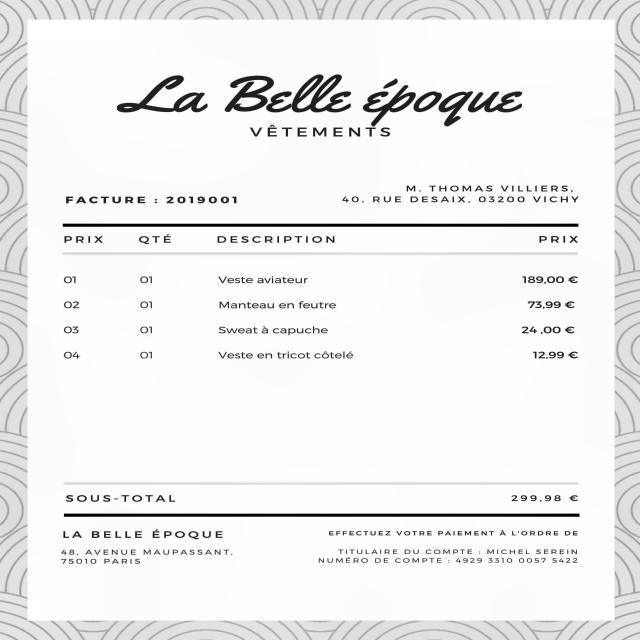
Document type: Invoice